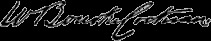
Signature of: william bourke cockran